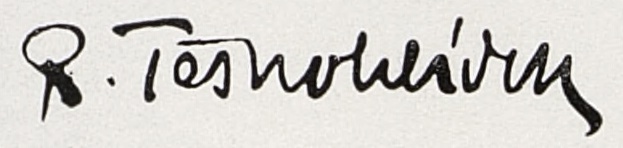
Signature of: rudolf těsnohlídek